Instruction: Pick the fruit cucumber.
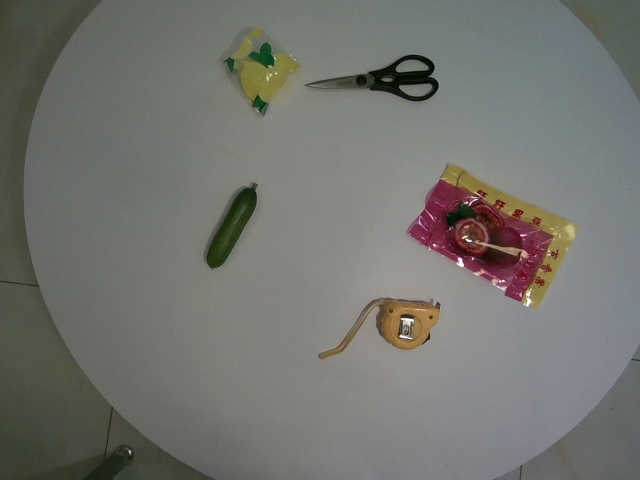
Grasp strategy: vertical